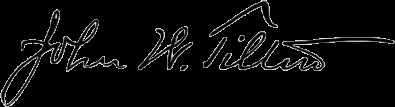
Signature of: john wilson tilton